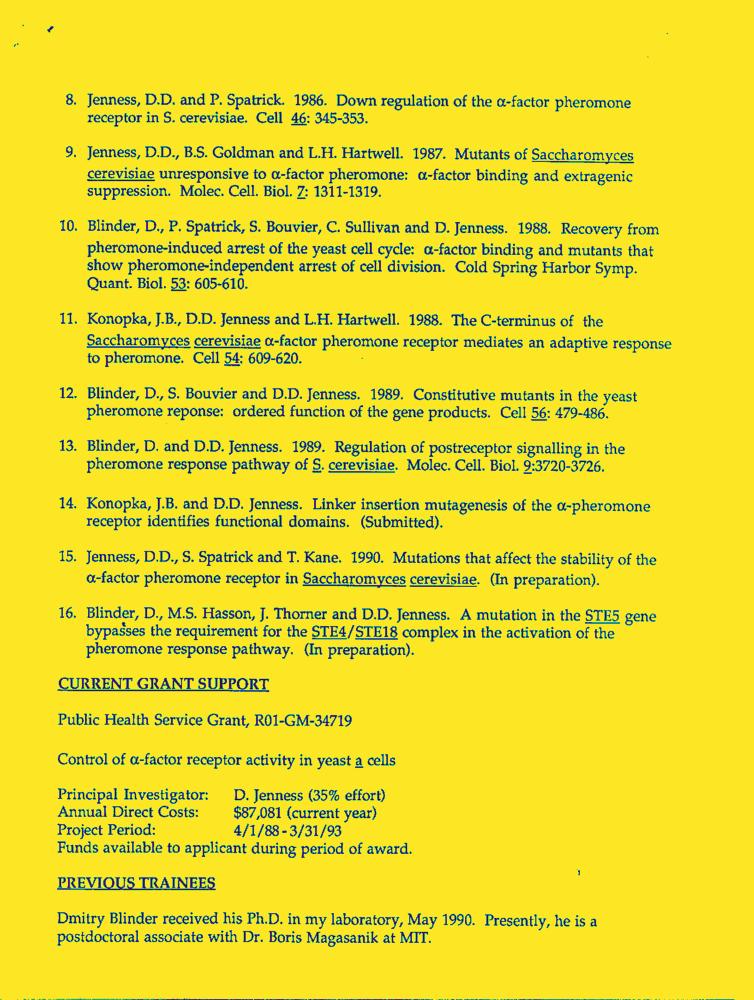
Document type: Resume-Doc